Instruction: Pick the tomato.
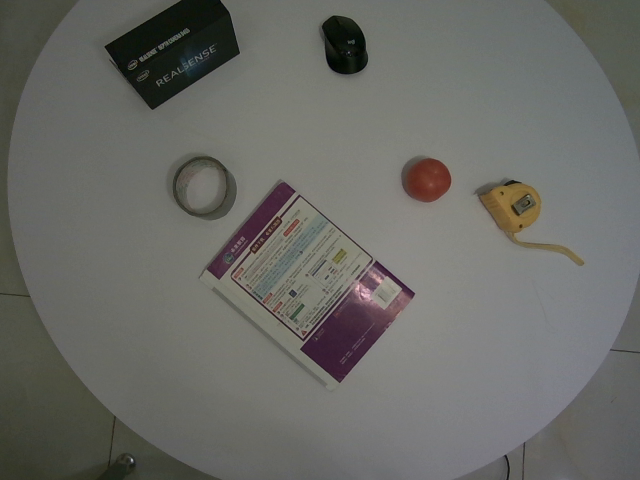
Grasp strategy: vertical